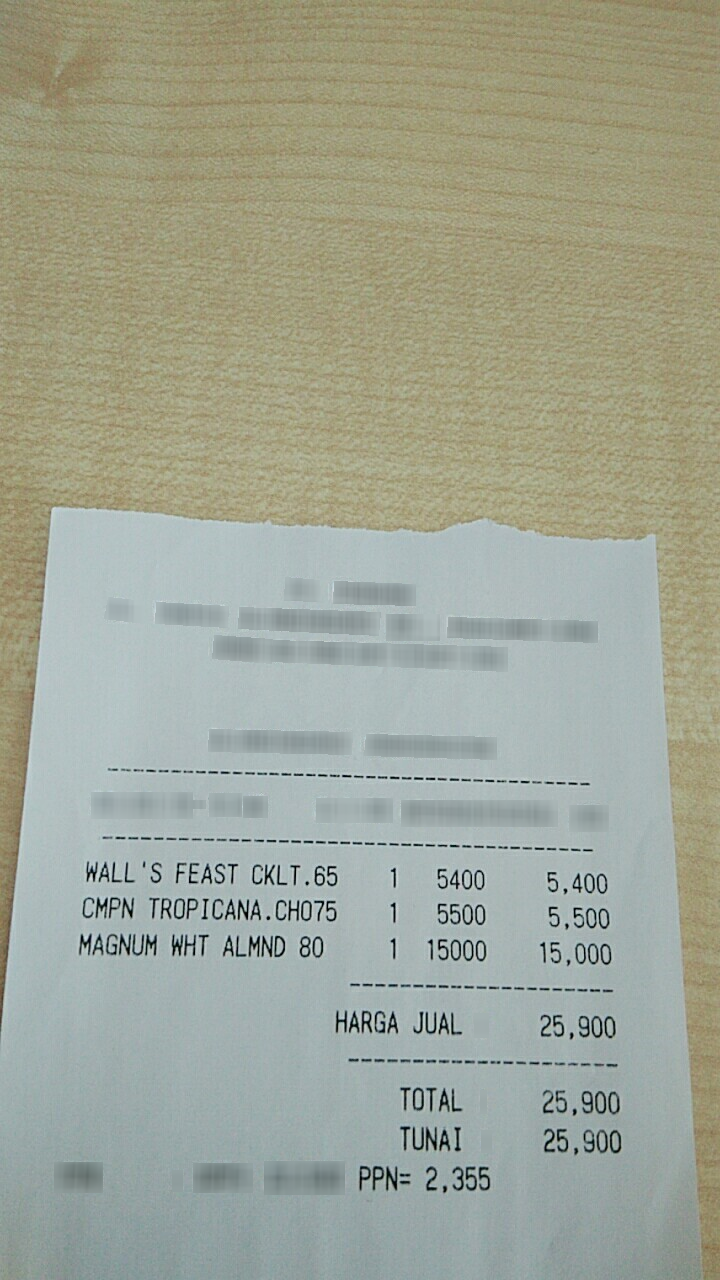
Extraction:
receipt: line_items: name: WALL'S FEAST CKLT.65
price: 5,400
qty: 1
name: CMPN TROPICANA.CHO75
price: 5,500
qty: 1
name: MAGNUM WHT ALMND 80
price: 15,000
qty: 1
subtotal: 25,900
tax: 2,355
total: 25,900